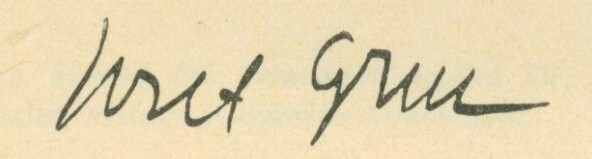
Signature of: josef grus